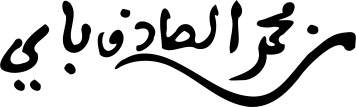
Signature of: muhammad iii as sadiq